Question: What is the main concern?
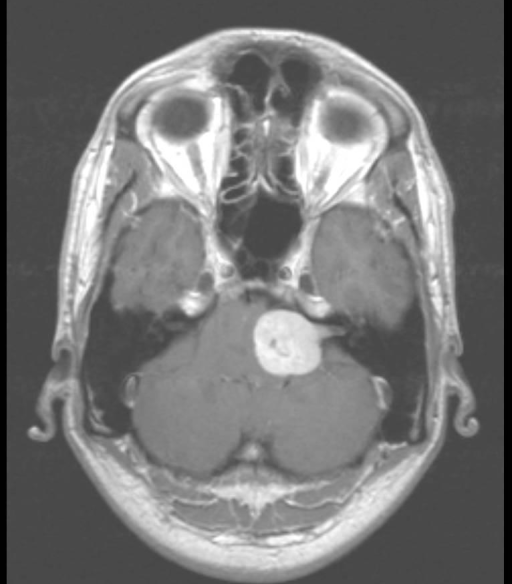
Answer: The findings suggest The MRI reveals an "ice-cream cone" shaped lesion originating from the L. IAC, with extension into the CPA, extending rostrally to compress the left CN V.  It is not invading the brain stem but is compressing it.  On T1, the mass is hypointense with adjacent brain parenchyma and hyperintense on T2 imaging.  There is avid post-gadolinium enhancement on T1 imaging in a slightly heterogenous manner throughout the mass.. Mass lesion evident in axial section in the CPA with "ice-cream cone" morphology, originating from the ICA.  Avid post gadolinium contrast enhancement is evident.. The patient might have a history of Patient is a 34 year old man who presented with a 2 year history of increasing hearing loss, tinnitus and occasional vertigo.  In the last few months he has developed L. facial numbness in the V1-V2 distribution..